Please extract the written amount, numerical amount, recipient's name, date on the cheque, and the bank's name from the image.
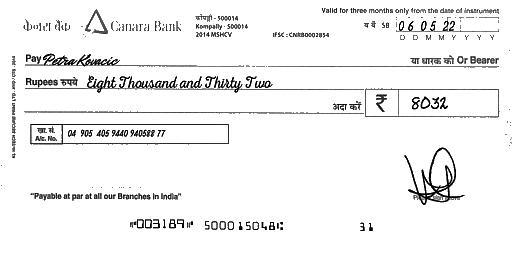
amt_in_words: Eight Thousand and Thirty Two
amt_in_figures: 8032
payee_name: Petra Kovacic
bank_name: Canara Bank
cheque_date: 06/05/22